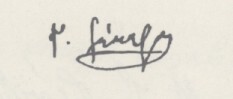
Signature of: georgios sekeris